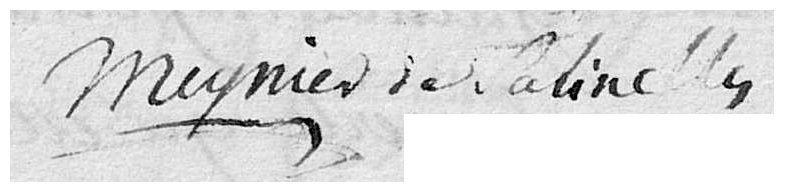
Signature of: étienne david meynier de salinelles